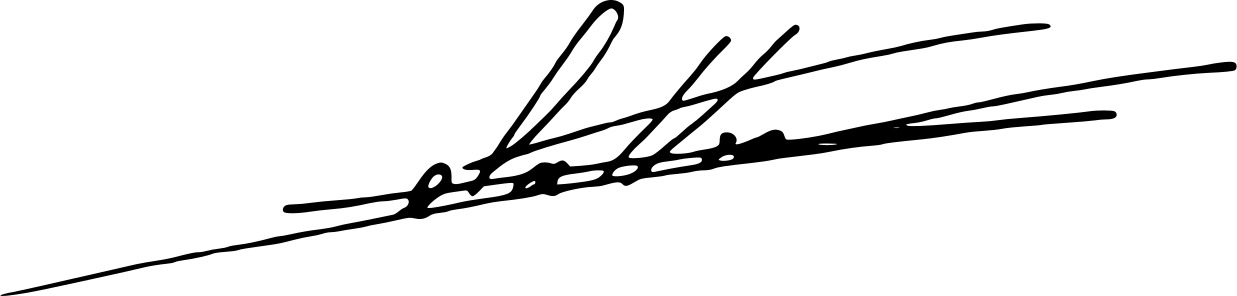
Signature of: nathalie delattre